Question: What is the main concern?
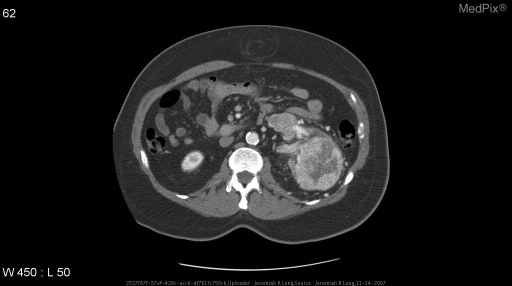
Answer: The findings suggest Axial CT images after intravenous contrast material administration demonstrate an aggressive enhancing heterogenous exophytic mass arising from the upper pole of the left kidney and extending into the left renal vein.  The inferior vena cava remains patent. A small ventral hernia is also noted.. Axial CT images after intravenous contrast material administration demonstrate an aggressive enhancing heterogenous exophytic mass arising from the upper pole of the left kidney and extending into the left renal vein.  The inferior vena cava remains patent. A small ventral hernia is also noted.. The patient might have a history of 72 year old female with gross hematuria.